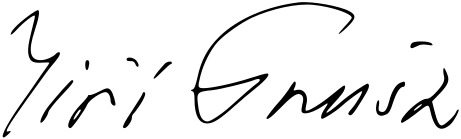
Signature of: jiří gruša